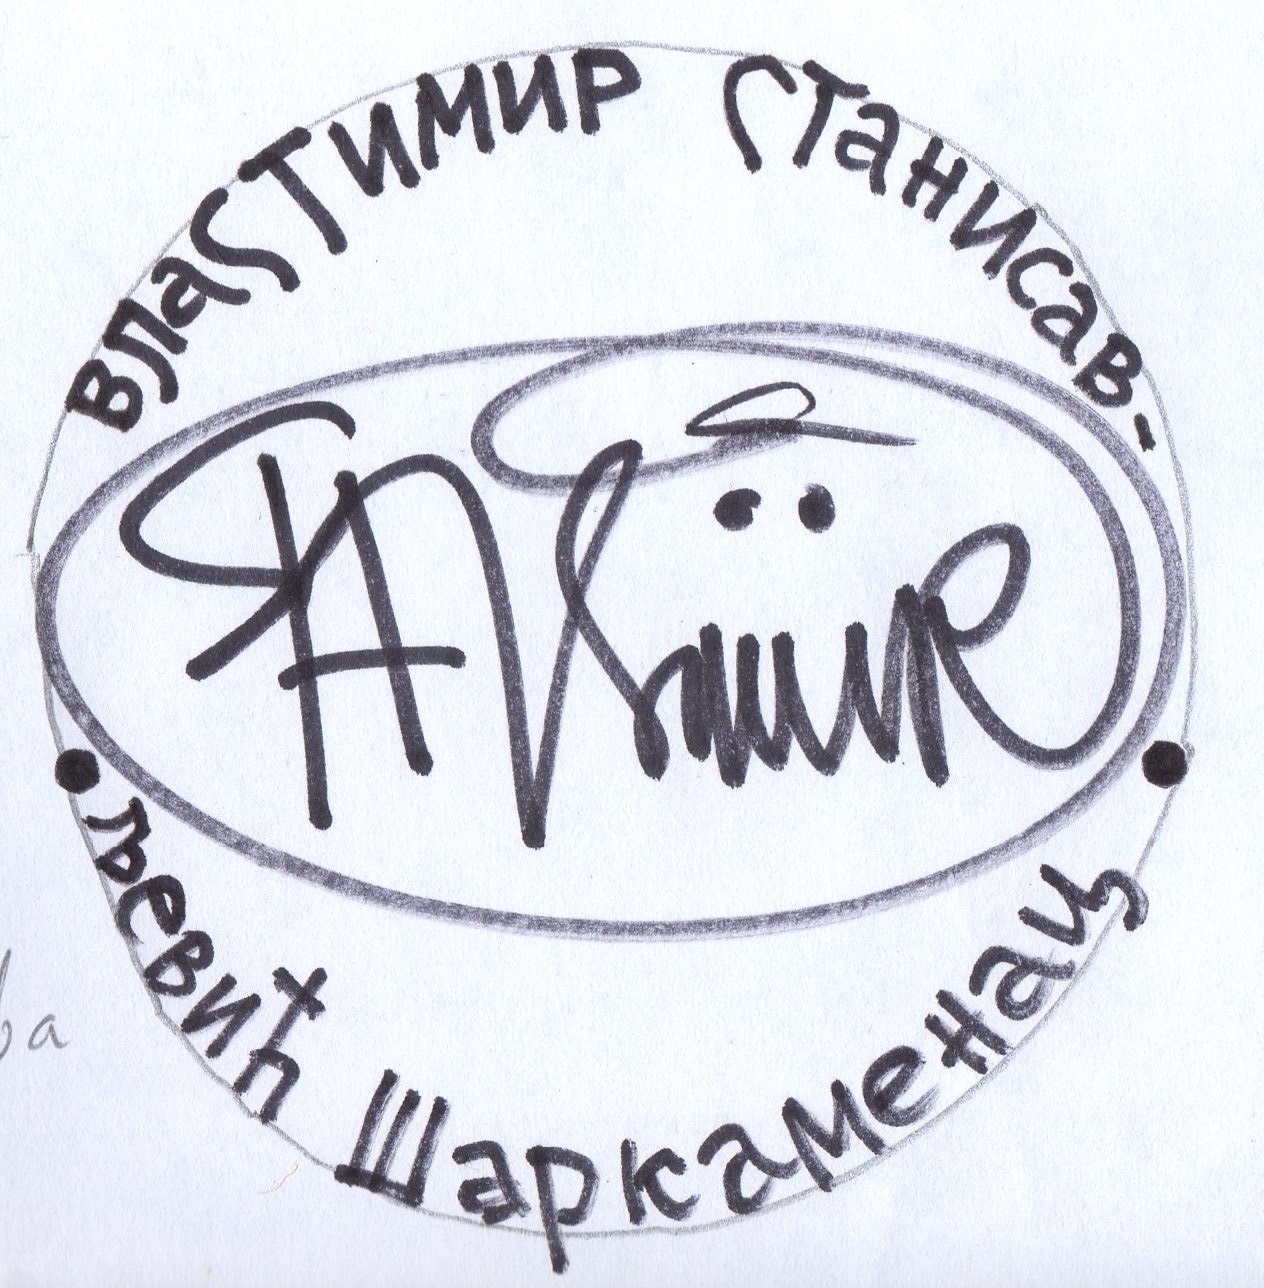
Signature of: vlastimir stanisavljevic